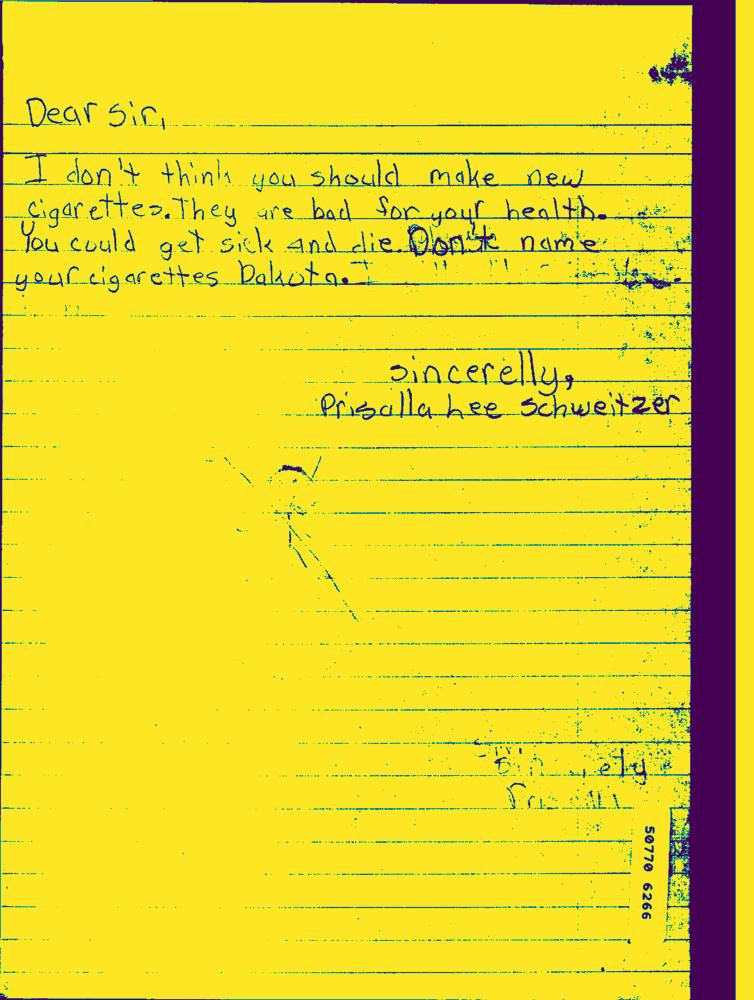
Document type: Hand-Written